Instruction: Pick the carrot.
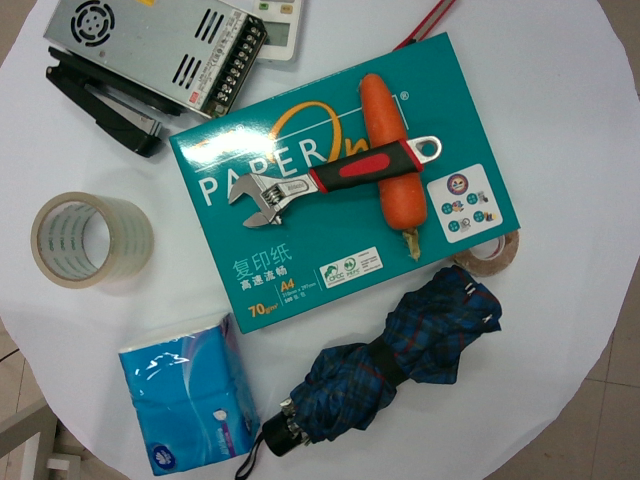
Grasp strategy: vertical